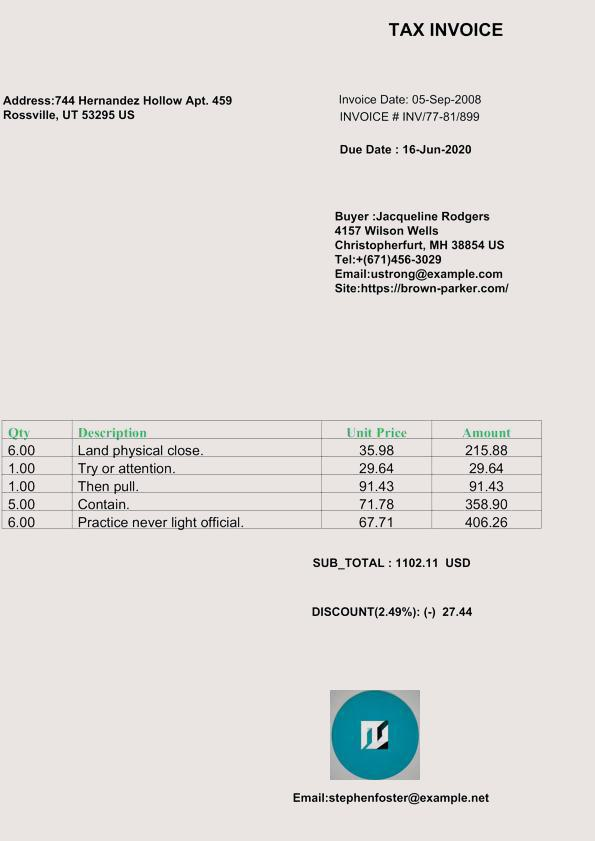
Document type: Invoice